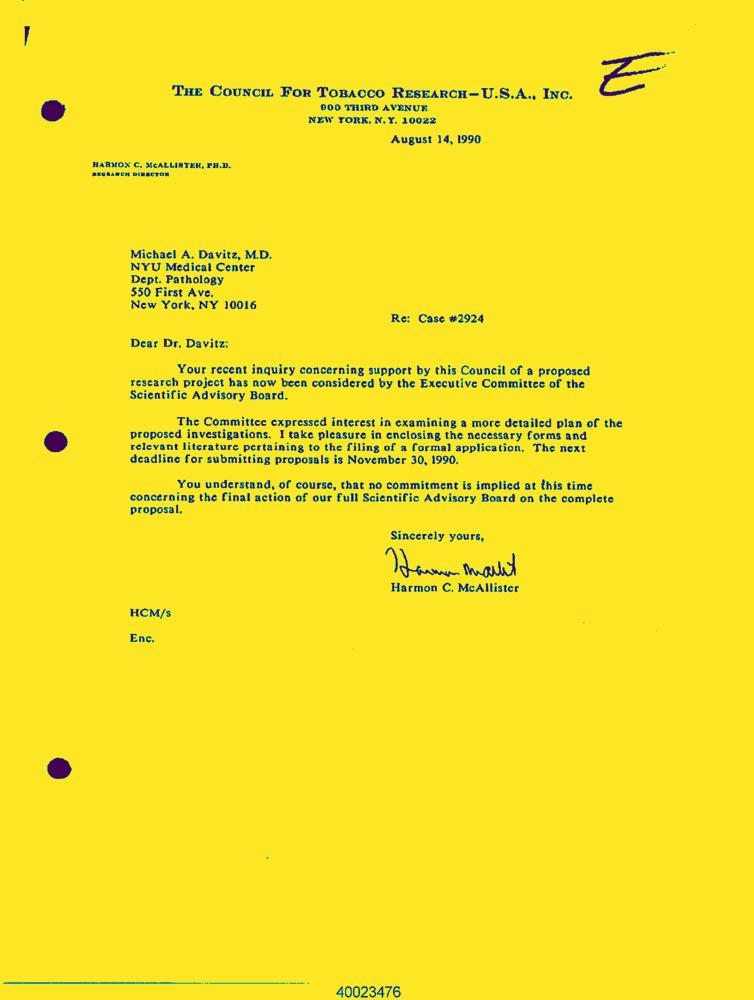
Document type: Letter-Doc